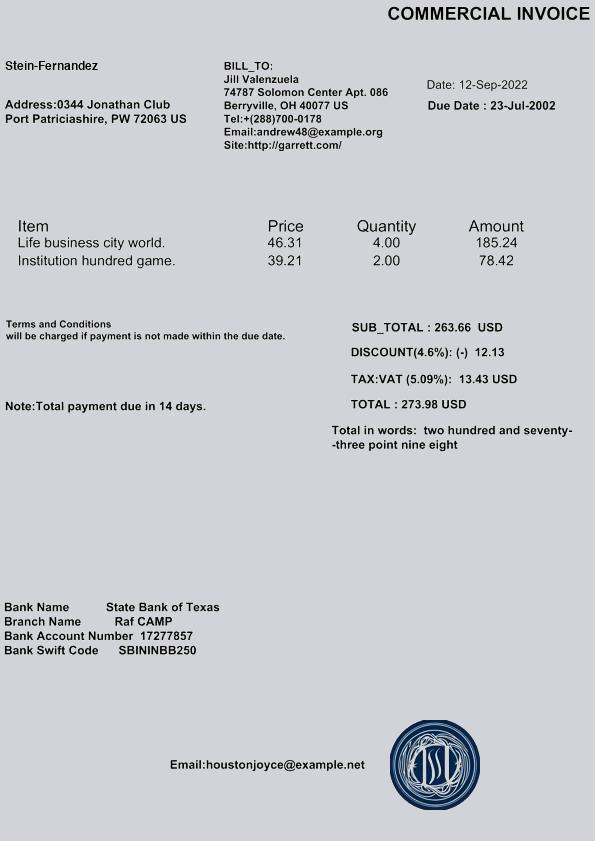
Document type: Invoice